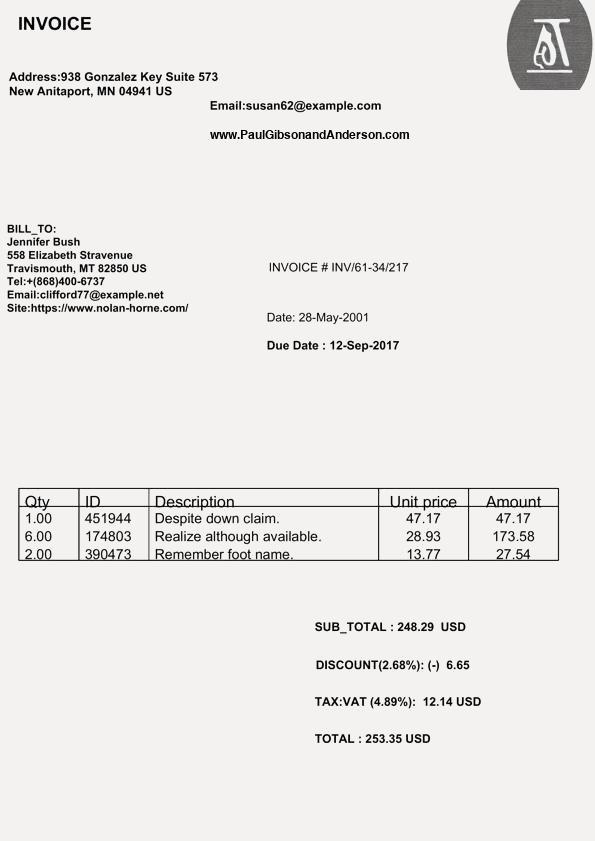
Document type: Invoice